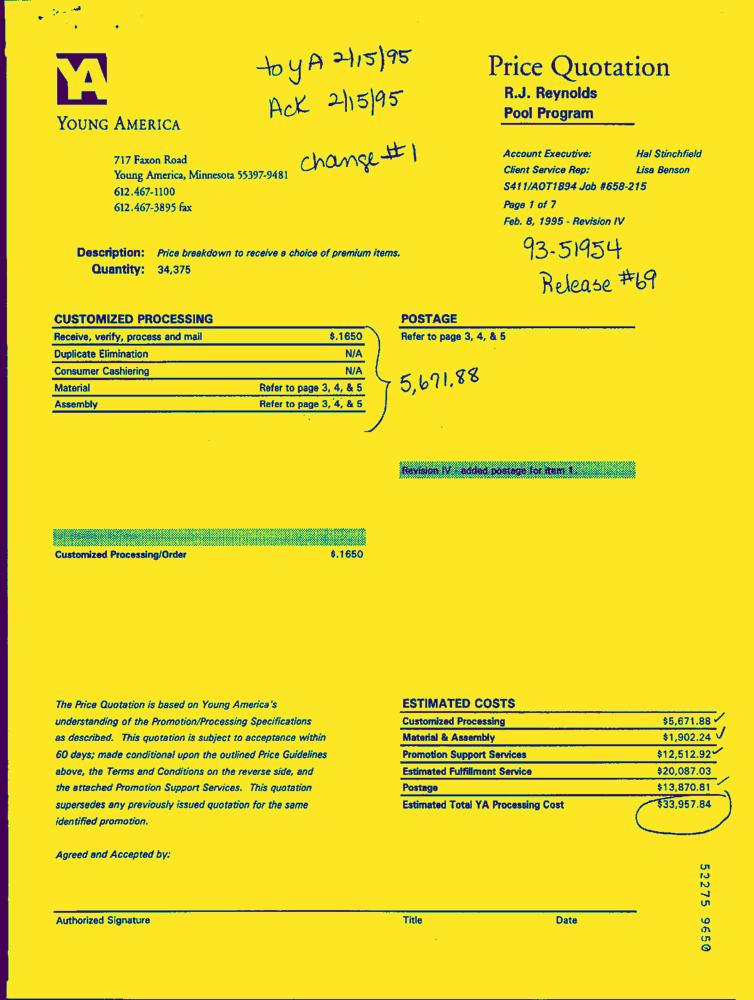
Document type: Invoice-Doc